Question: What do the imaging results show?
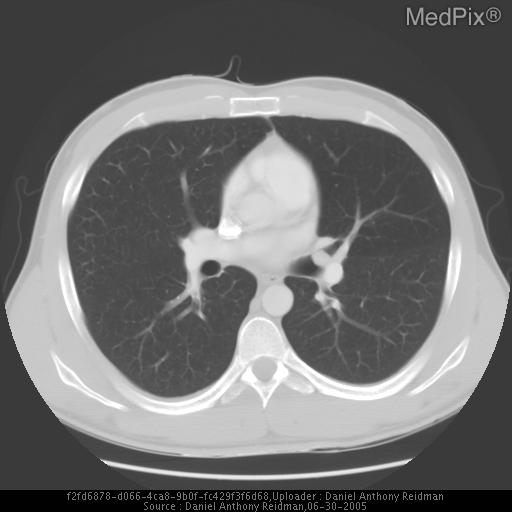
Answer: The imaging shows PA and lateral chest films were unremarkable.
Lingular bronchial lesion. No associated calcifications. Post obstructive air trapping in lingula. Lingular bronchial lesion. No calcifications. Decreased attenuation lingular parenchyma. No additional lung abnormalities..